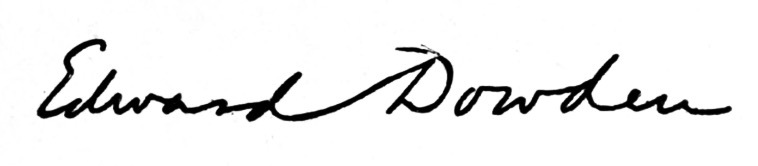
Signature of: edward dowden